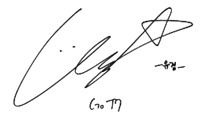
Signature of: kim yu gyeom